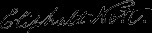
Signature of: eliphalet nott